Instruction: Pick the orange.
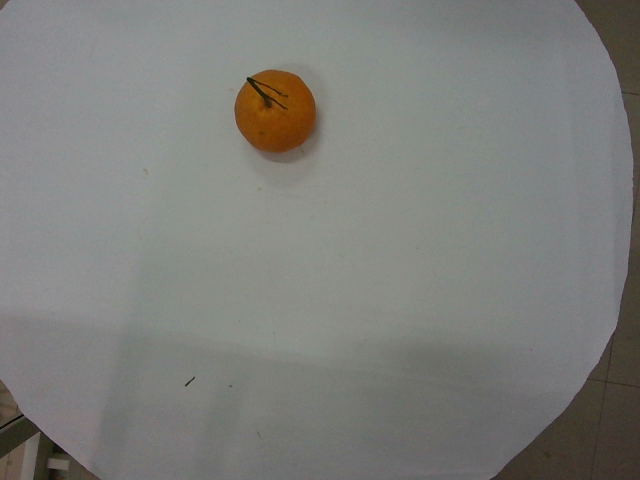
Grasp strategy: vertical